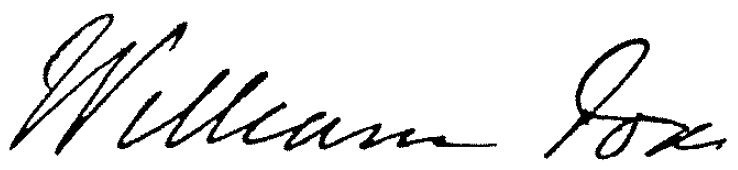
Signature of: william fox